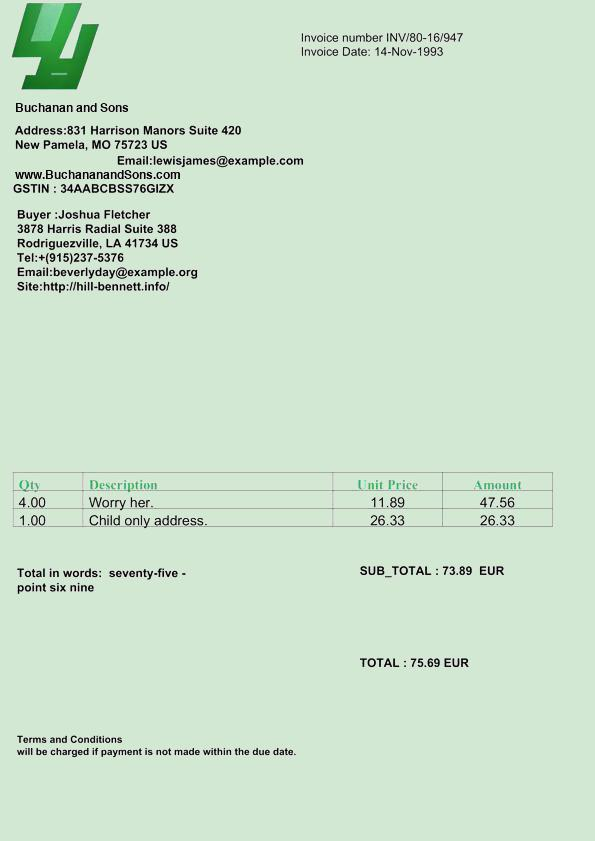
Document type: Invoice